Question: Which state is mentioned in the document?
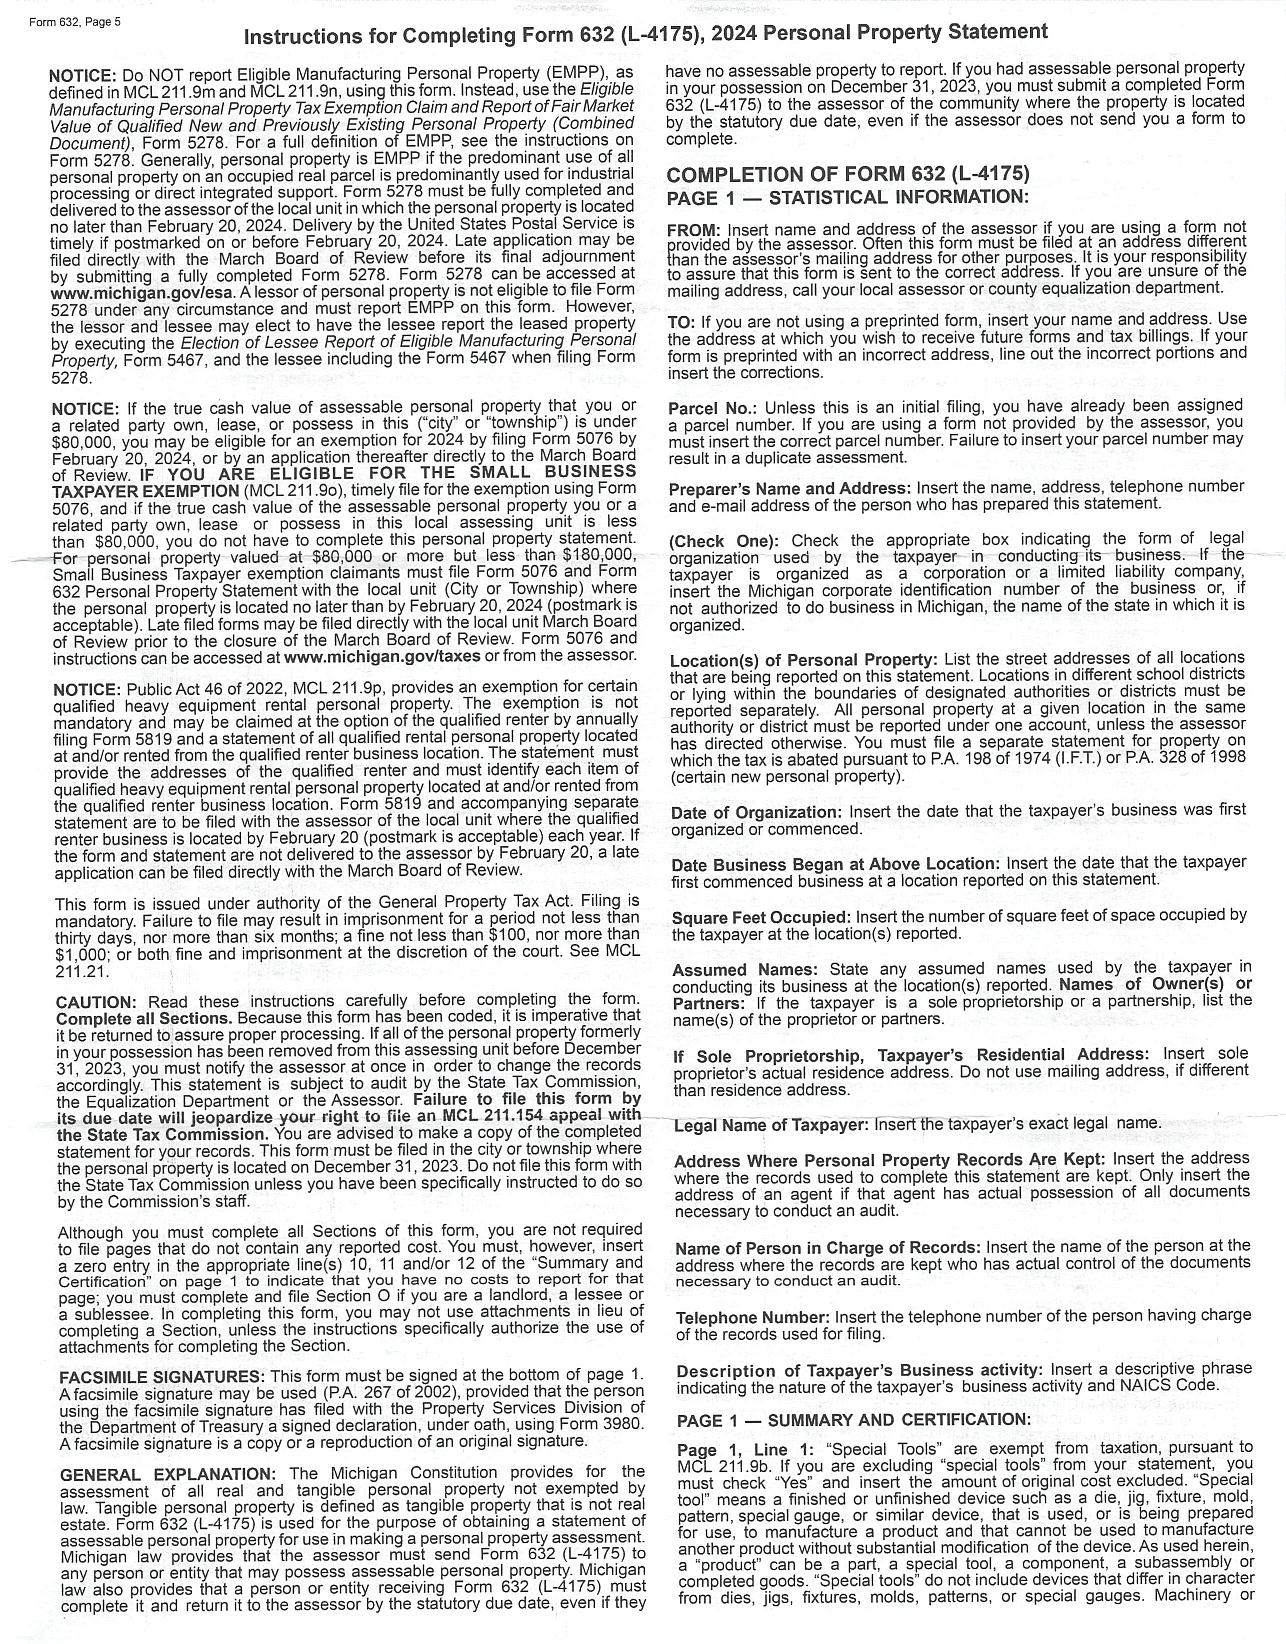
Answer: "Michigan"